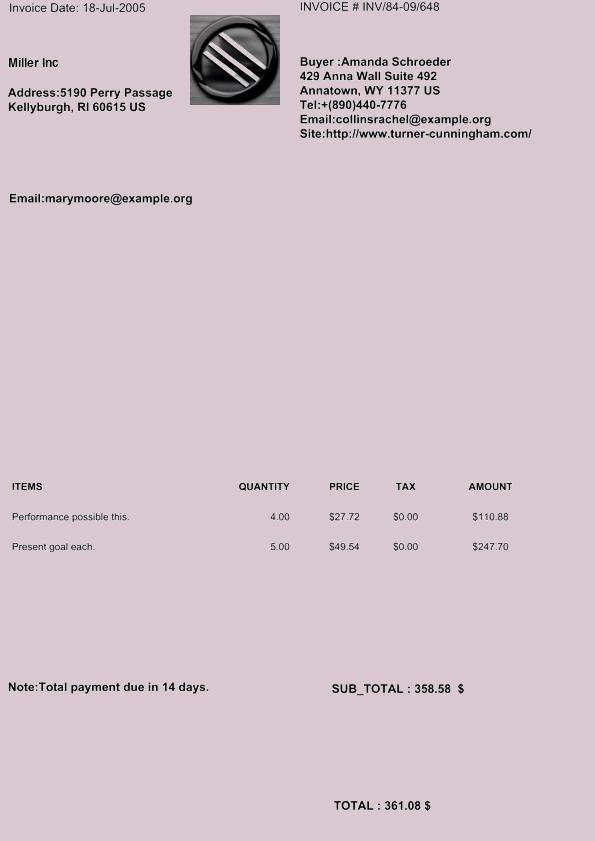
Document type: Invoice